Question: What jurisdiction, city, or county is the document associated with?
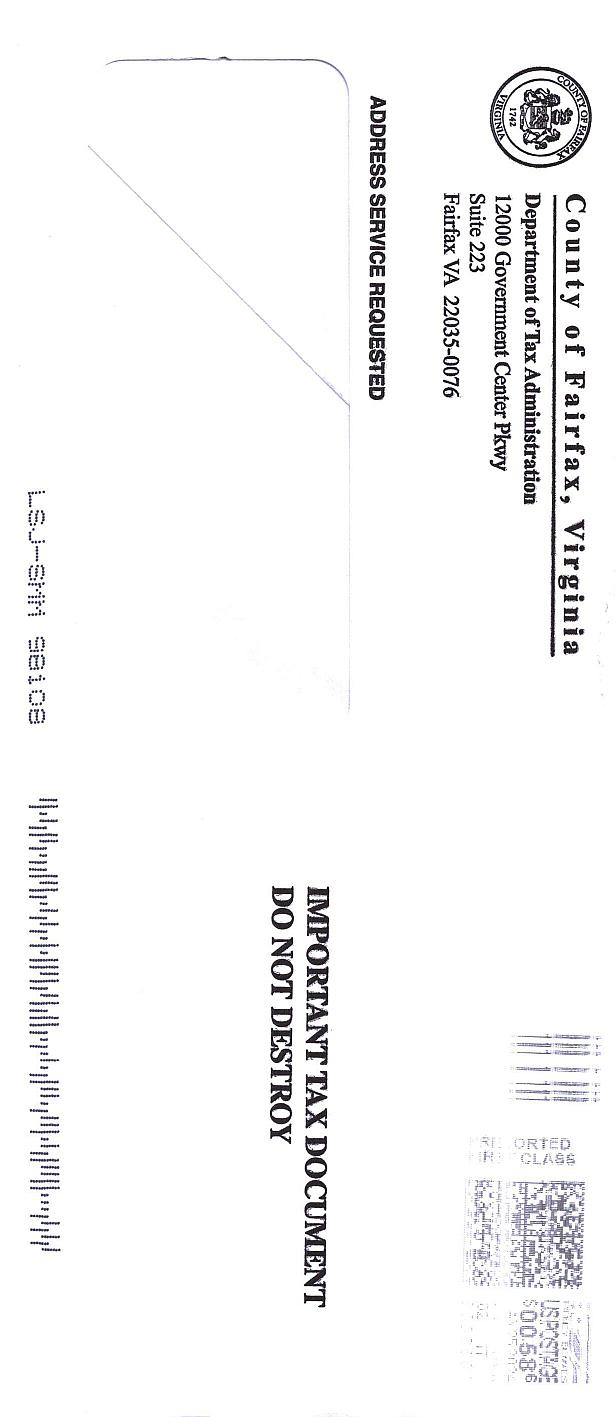
Answer: "County of Fairfax"